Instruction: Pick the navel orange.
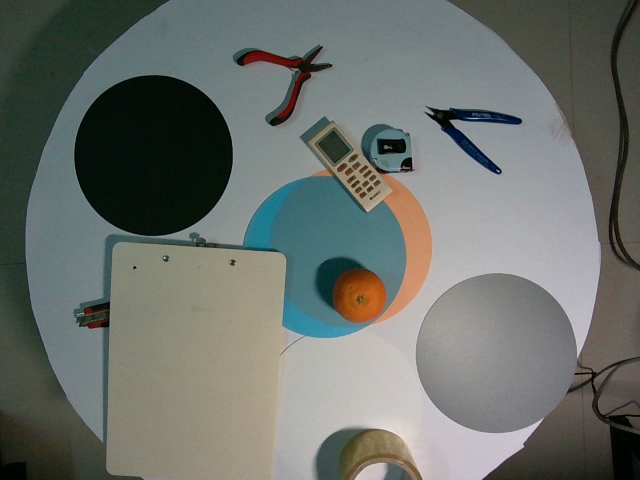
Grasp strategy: vertical